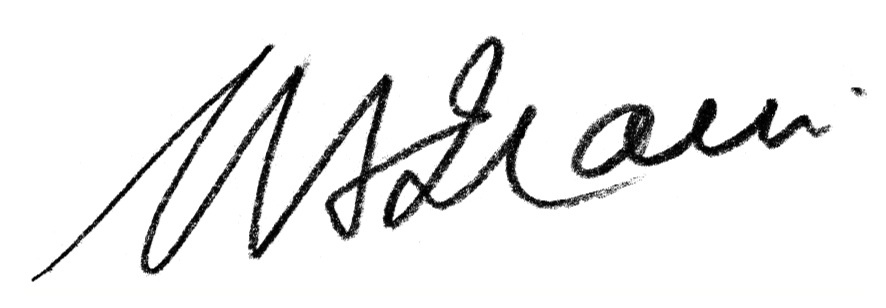
Signature of: meher baba